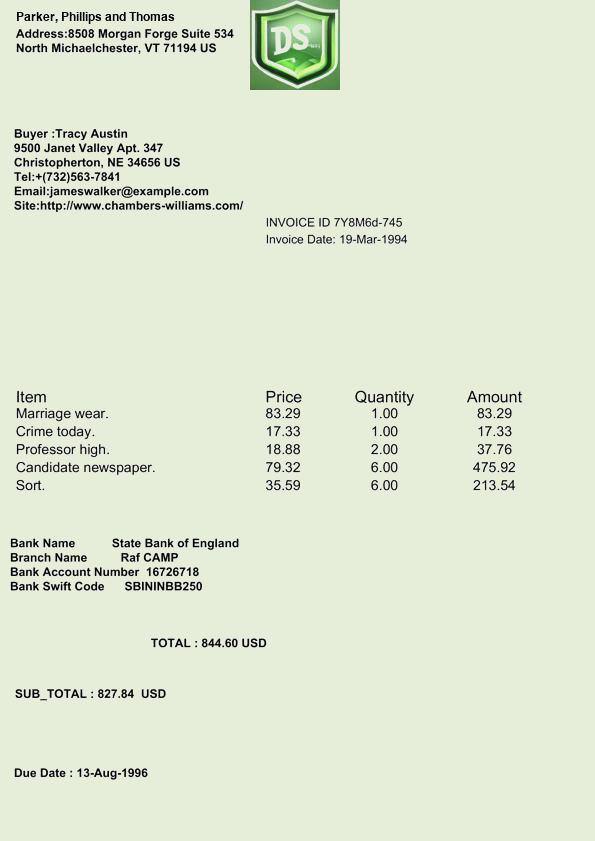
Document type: Invoice